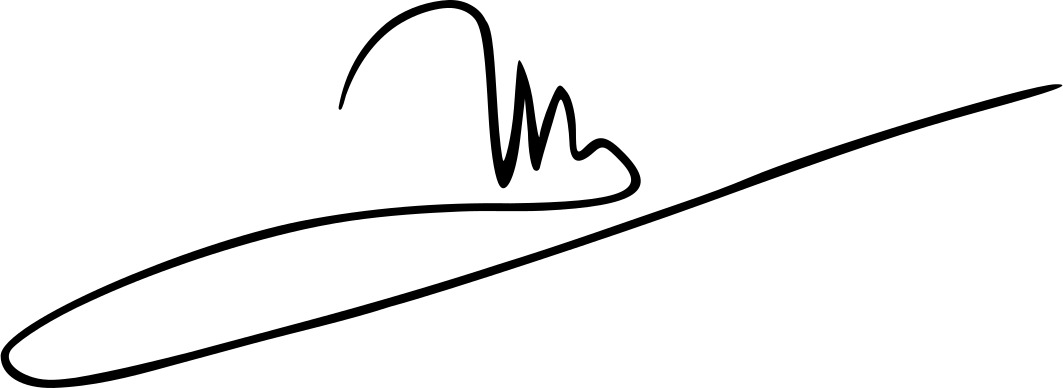
Signature of: thomas sankara